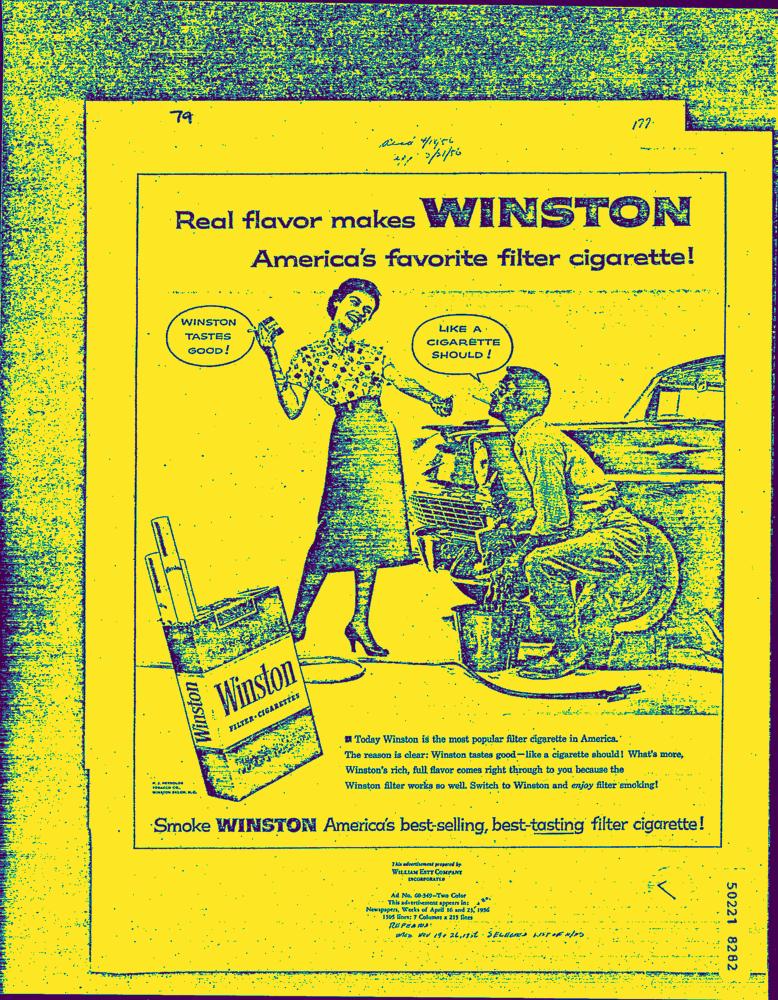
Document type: AD